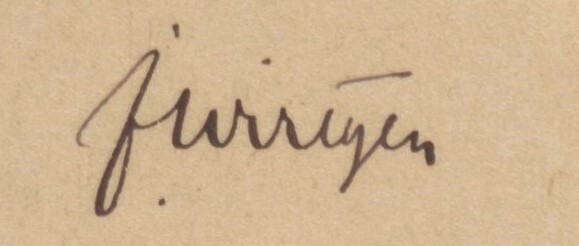
Signature of: ferdinand paul wirtgen